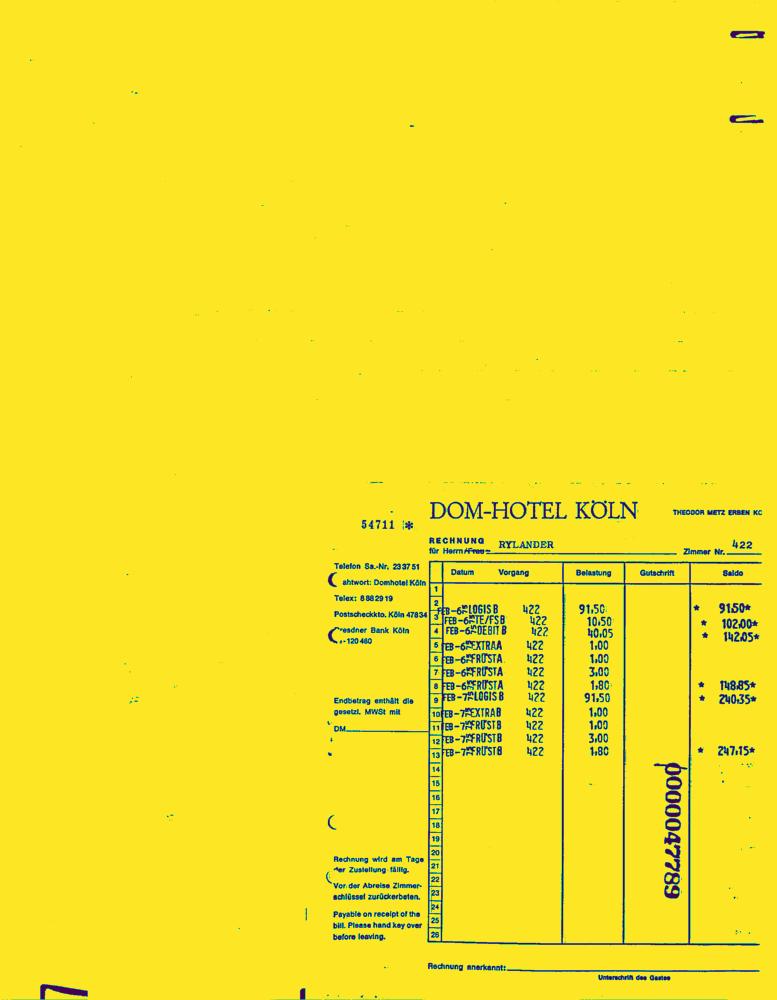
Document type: Invoice-Doc